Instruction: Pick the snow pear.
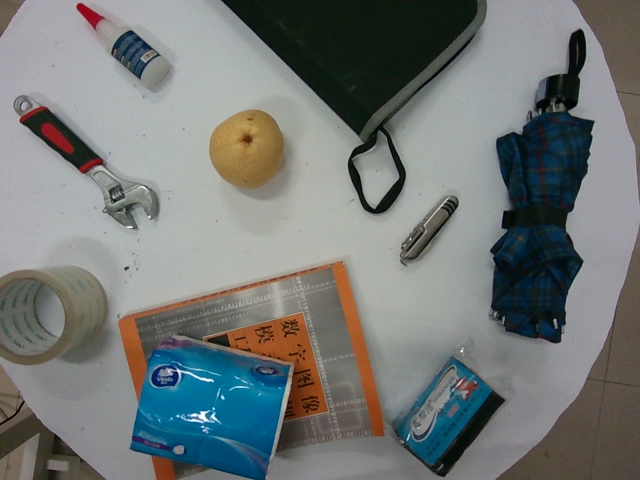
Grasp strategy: vertical